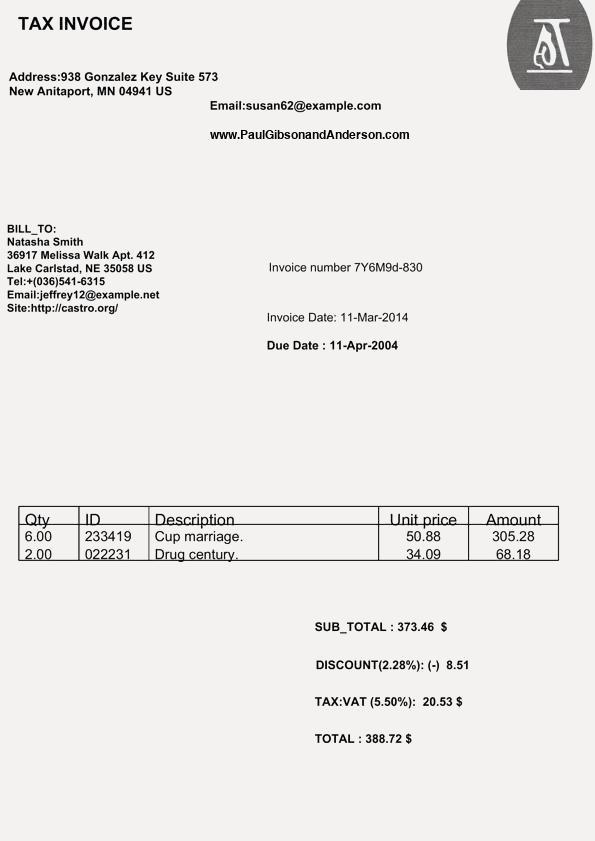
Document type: Invoice